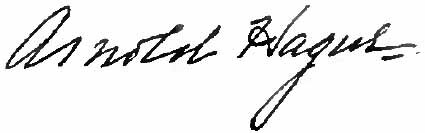
Signature of: arnold hague